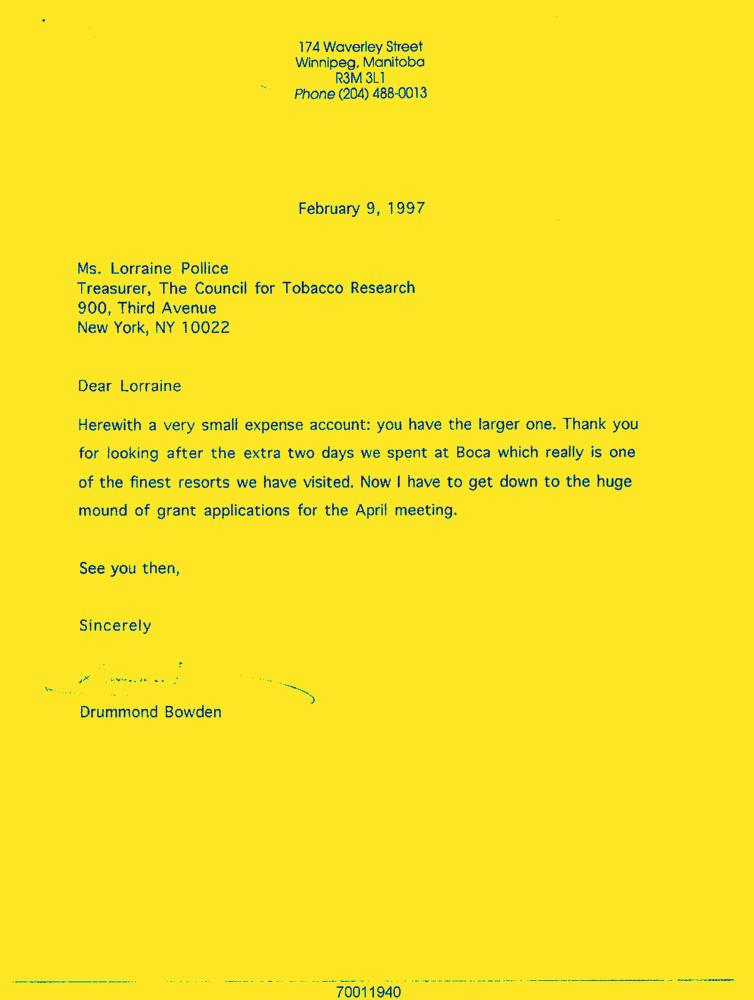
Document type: Letter-Doc